Question: What is the potential diagnosis?
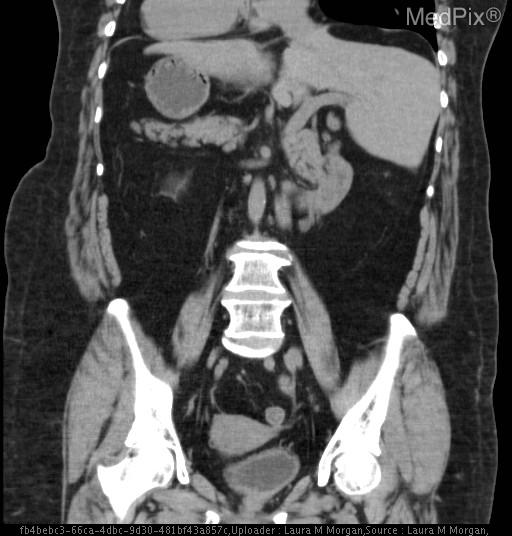
Answer: The possible diagnosis includes -Asplenia/Polysplenia
-Congenital Coronary Abnormalities
-Sinusitis
-Ventricular Septal Defect
-The most common cause of false-positive results is the technologist"s or radiologist"s inattention to proper labeling.
-Kartagener Syndrome.